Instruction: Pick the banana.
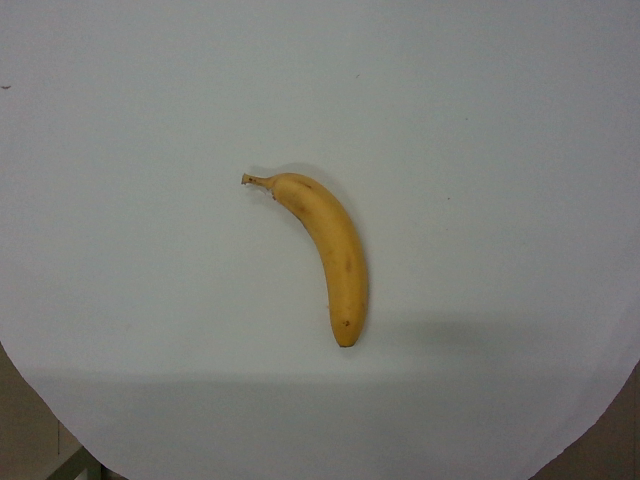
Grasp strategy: vertical